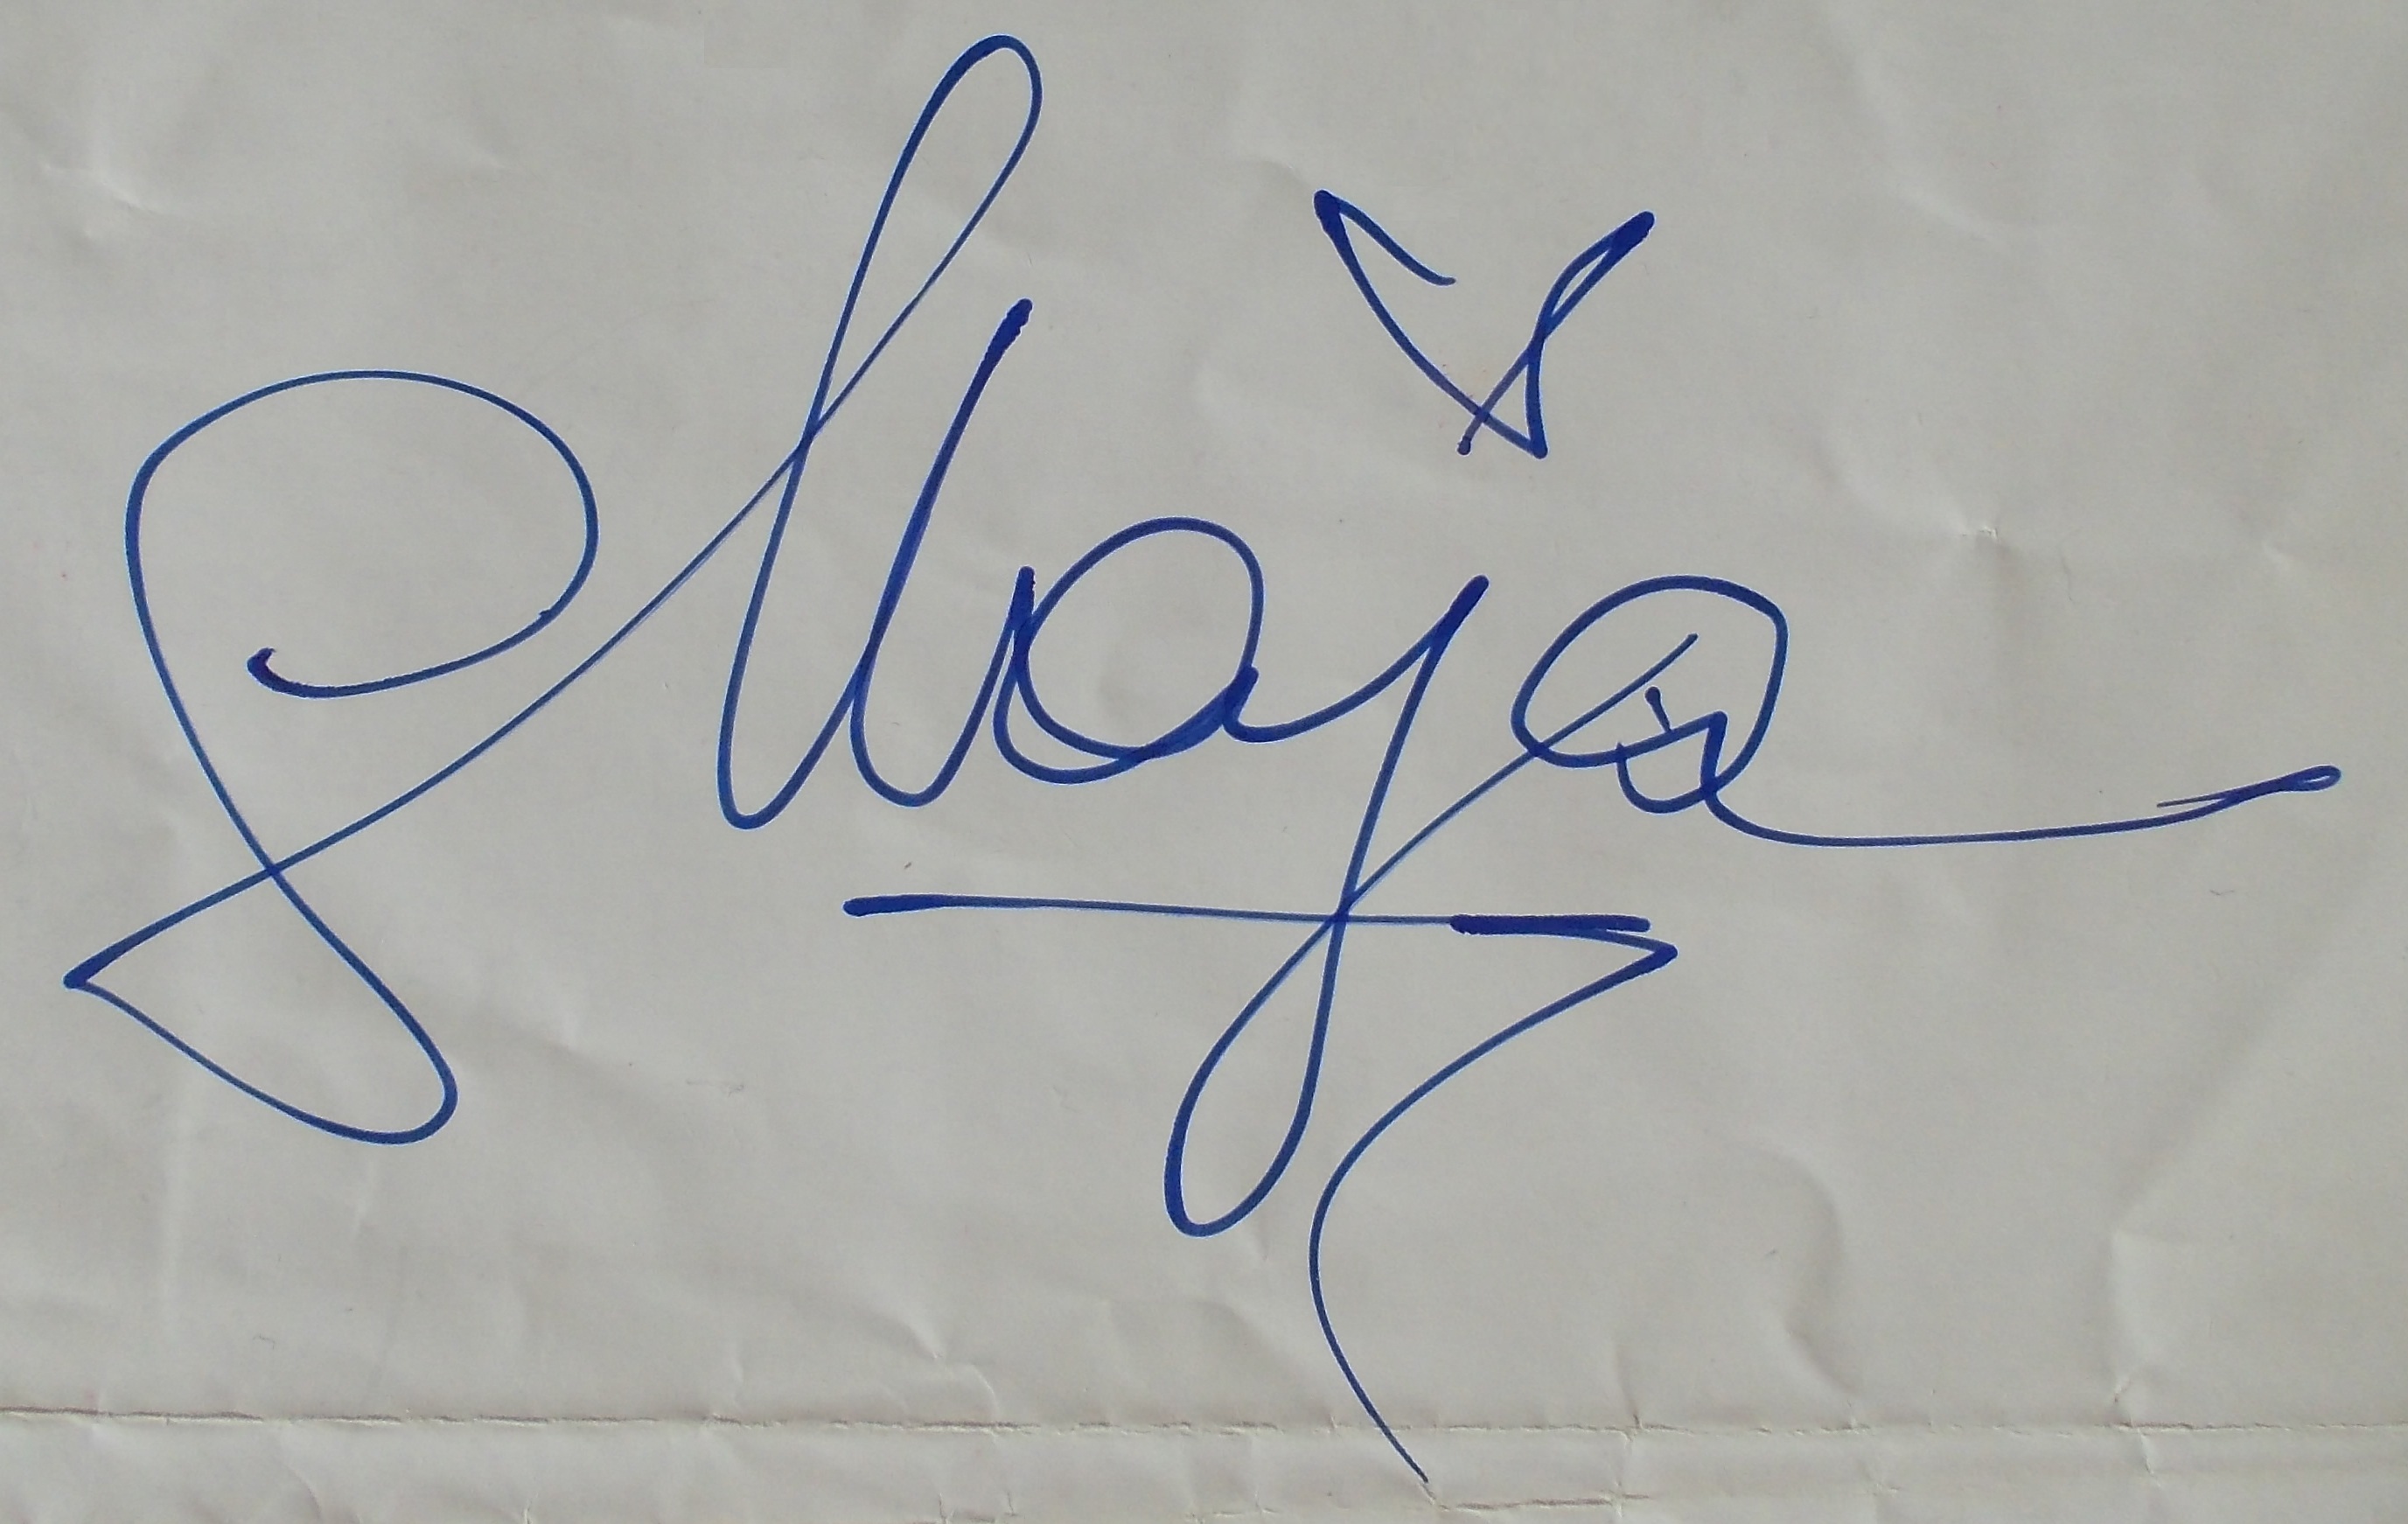
Signature of: maja keuc